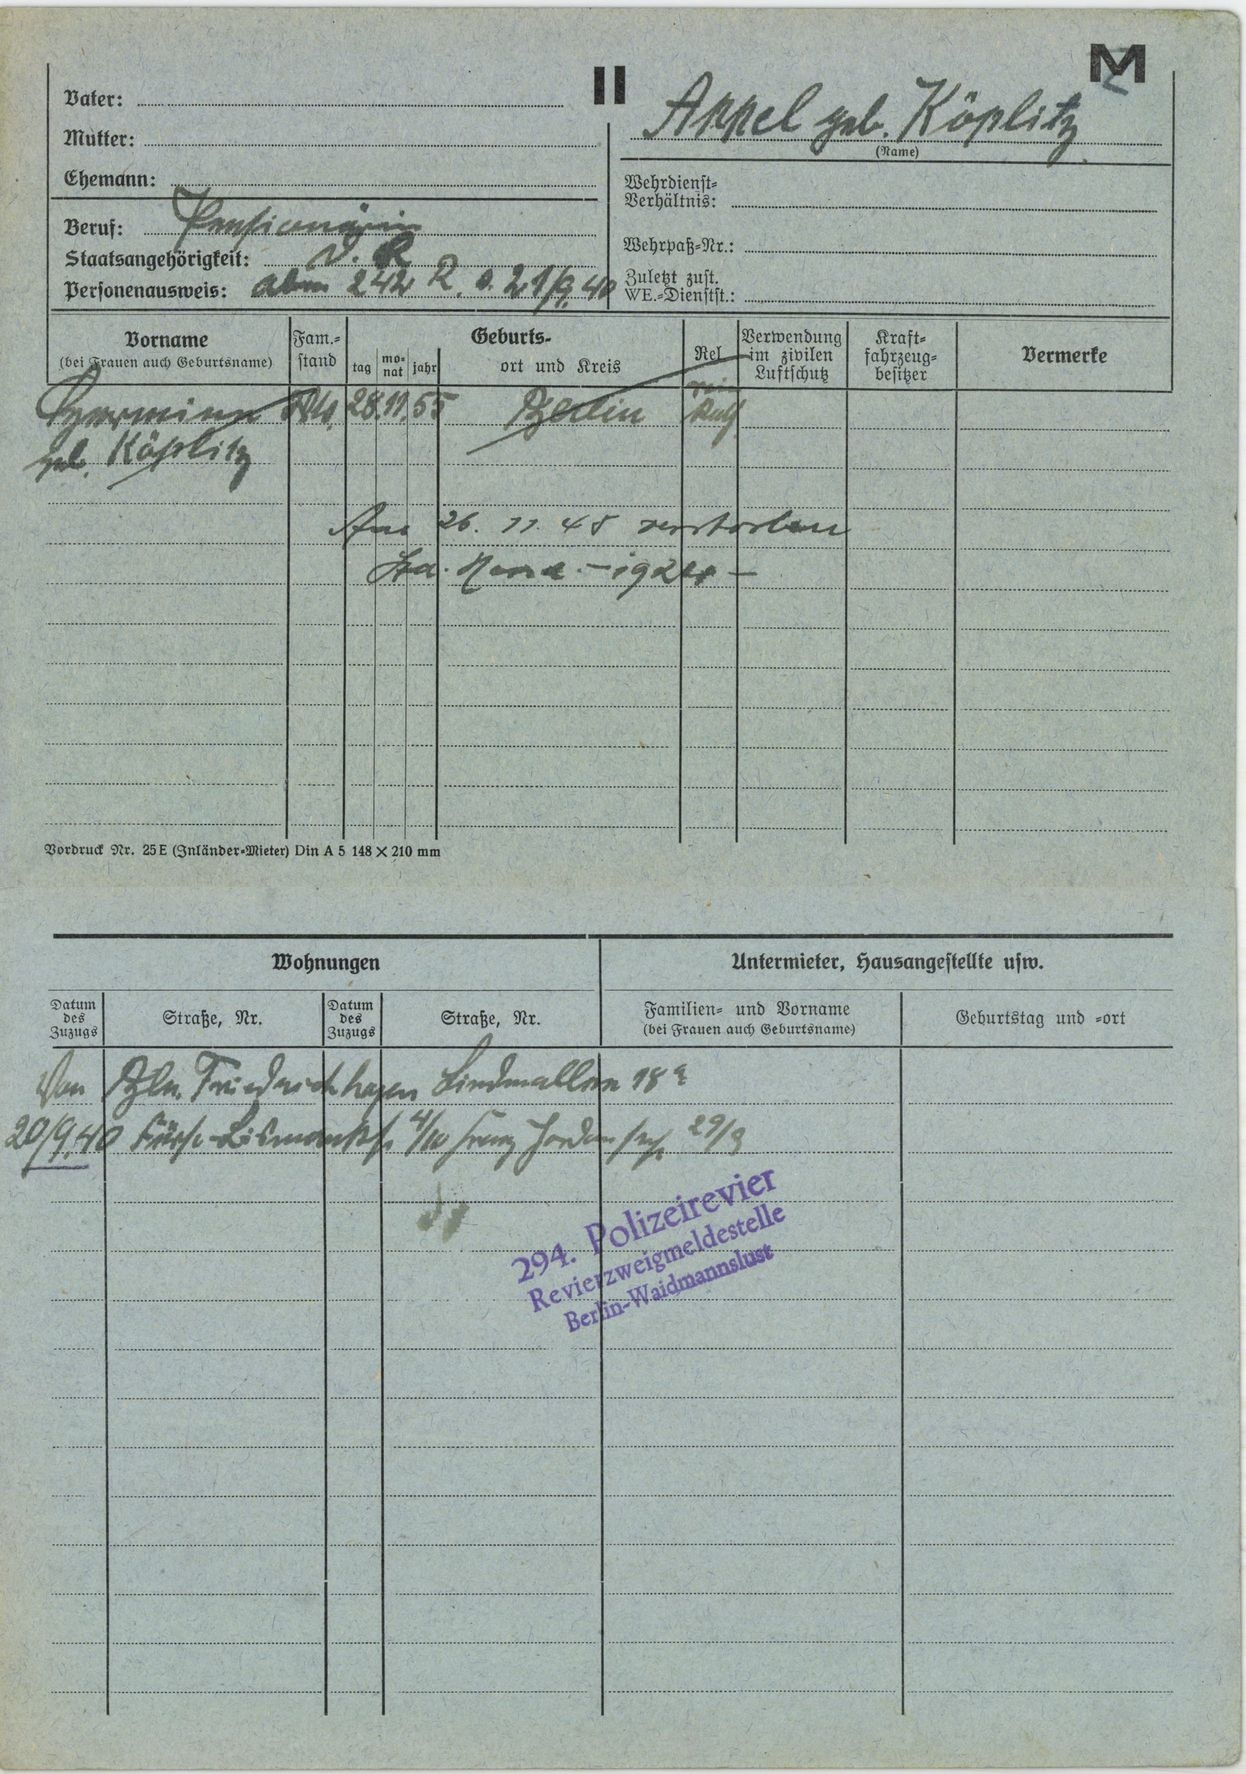
Appel geb. Köplitz